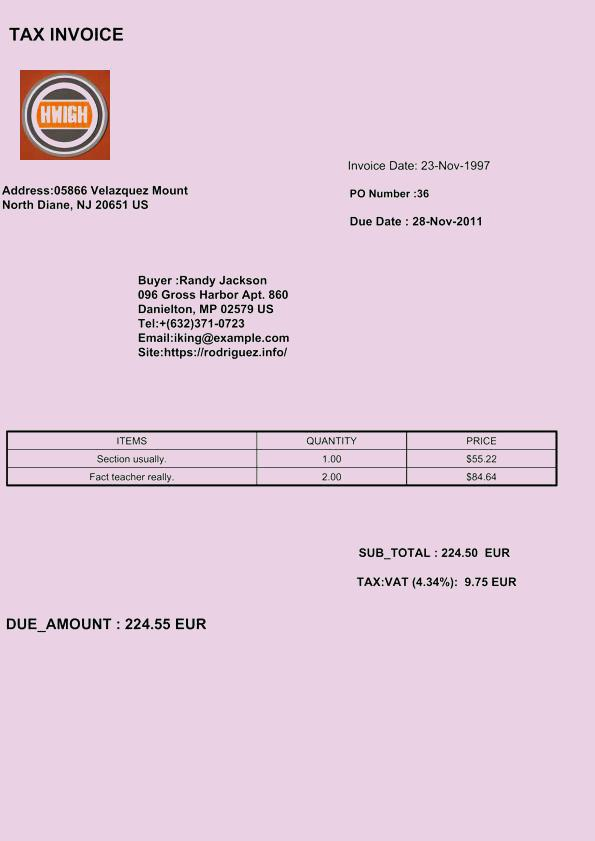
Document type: Invoice